Patient: Male, age 52
A 52-year old previously healthy man was referred from a pneumology hospital in the capital city of Cameroon, Yaounde, for the evaluation of suspected heart failure. He consulted for shortness of breath on moderate exertion associated with a dry cough of two days duration. The cough was worse at night. There was no associated fever, no weight loss; no excessive sweating at night, no chest pain, no lower extremity swelling and no hemoptysis. He had no significant medical or family history of a cardiovascular or thromboembolic disease. His past history was only remarkable for exposure to a patient with tuberculosis ten years ago. He was not a current smoker and did not consume alcohol.
Physical examination revealed a well build up patient in no acute distress, a blood pressure of 110/70 mmHg, pulse rate of 70/min, respiratory rate of 19 cycles/min, temperature of 36.9 C. His weight was 71kg and BMI of 25.15kg/m 2. On the examination of the respiratory system, auscultation revealed clear breath sounds without wheezes nor crackles. On examination of the cardiovascular system, he had a regular heart beat without murmurs, no accentuation of the pulmonary component of the second heart sound, no jugular venous distension and no lower extremity edema.
Chest radiograph revealed an enlarged cardiac silhouette, a right middle lung lobe cavitary lesion with regional lymphadenopathy. ECG showed normal sinus rhythm, incomplete right bundle branch block and T wave inversions in V1,V2 and V3. Echocardiography showed dilated right atrium, dilated right ventricle, severe tricuspid regurgitation and severe pulmonary artery hypertension; Pulmonary Artery Systolic Pressure (PASP): 80mmHg. Ejection fraction of the left ventricle was 70%. Following the results of the echocardiography, a thoracic Computed Tomographic scan with contrast was performed which showed bilateral proximal pulmonary emboli(Figure 1, Figure 2, Figure 3, Figure 4), and a cavitary lesion in the upper lobe of the right lung (Figure 2, Figure 3, Figure 4). The cavitation of the right lung prompted bronchial fibroscopy with aspiration of bronchial secretions. Sputum was found to contain numerous acid-fast bacilli on direct microscopy (>15 bacilli/field). Culture results was positive for mycobacterium tuberculosis. Brochial biopsy showed severe dysplasia of bronchial epithelium with absence of carcinoma. Ultrasound studies did not show evidence of deep venous thrombosis. Other laboratory findings revealed a WBC of 4300/mm3, hemoglobin 13.8 g/dL, platelet count 315,000/mm3, Serum creatinine 11.92mg/l, C-reactive protein 54.4mg/l, erythrocyte sedimentation rates at 46mm and 59mm,fasting blood sugar 1g/l, aspartate aminotransferase 19.9 IU/l, alanine aminotransferase 15.6IU/l, negative HIV serology, INR 1.10. He was put on enoxaparin that was overlapped with acenocoumarol. Anti-tuberculosis treatment including isoniazid, pyrazinamid, ethambutol and rifampicin was started immediately. He was discharged with referral to the pneumology hospital for continuation of treatment when the therapeutic INR was reached.
Keywords: pulmonary embolism, cardiomegaly, dyspnea, pulmonary tuberculosis
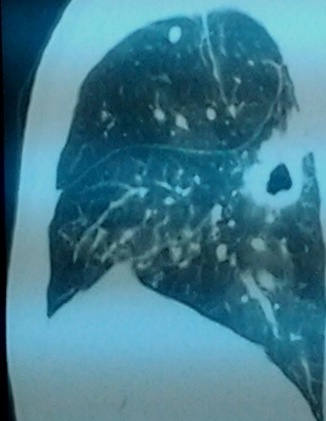
Image caption: Thoracic CT scan showing cavitary lesion in upper lobe of the right lung.